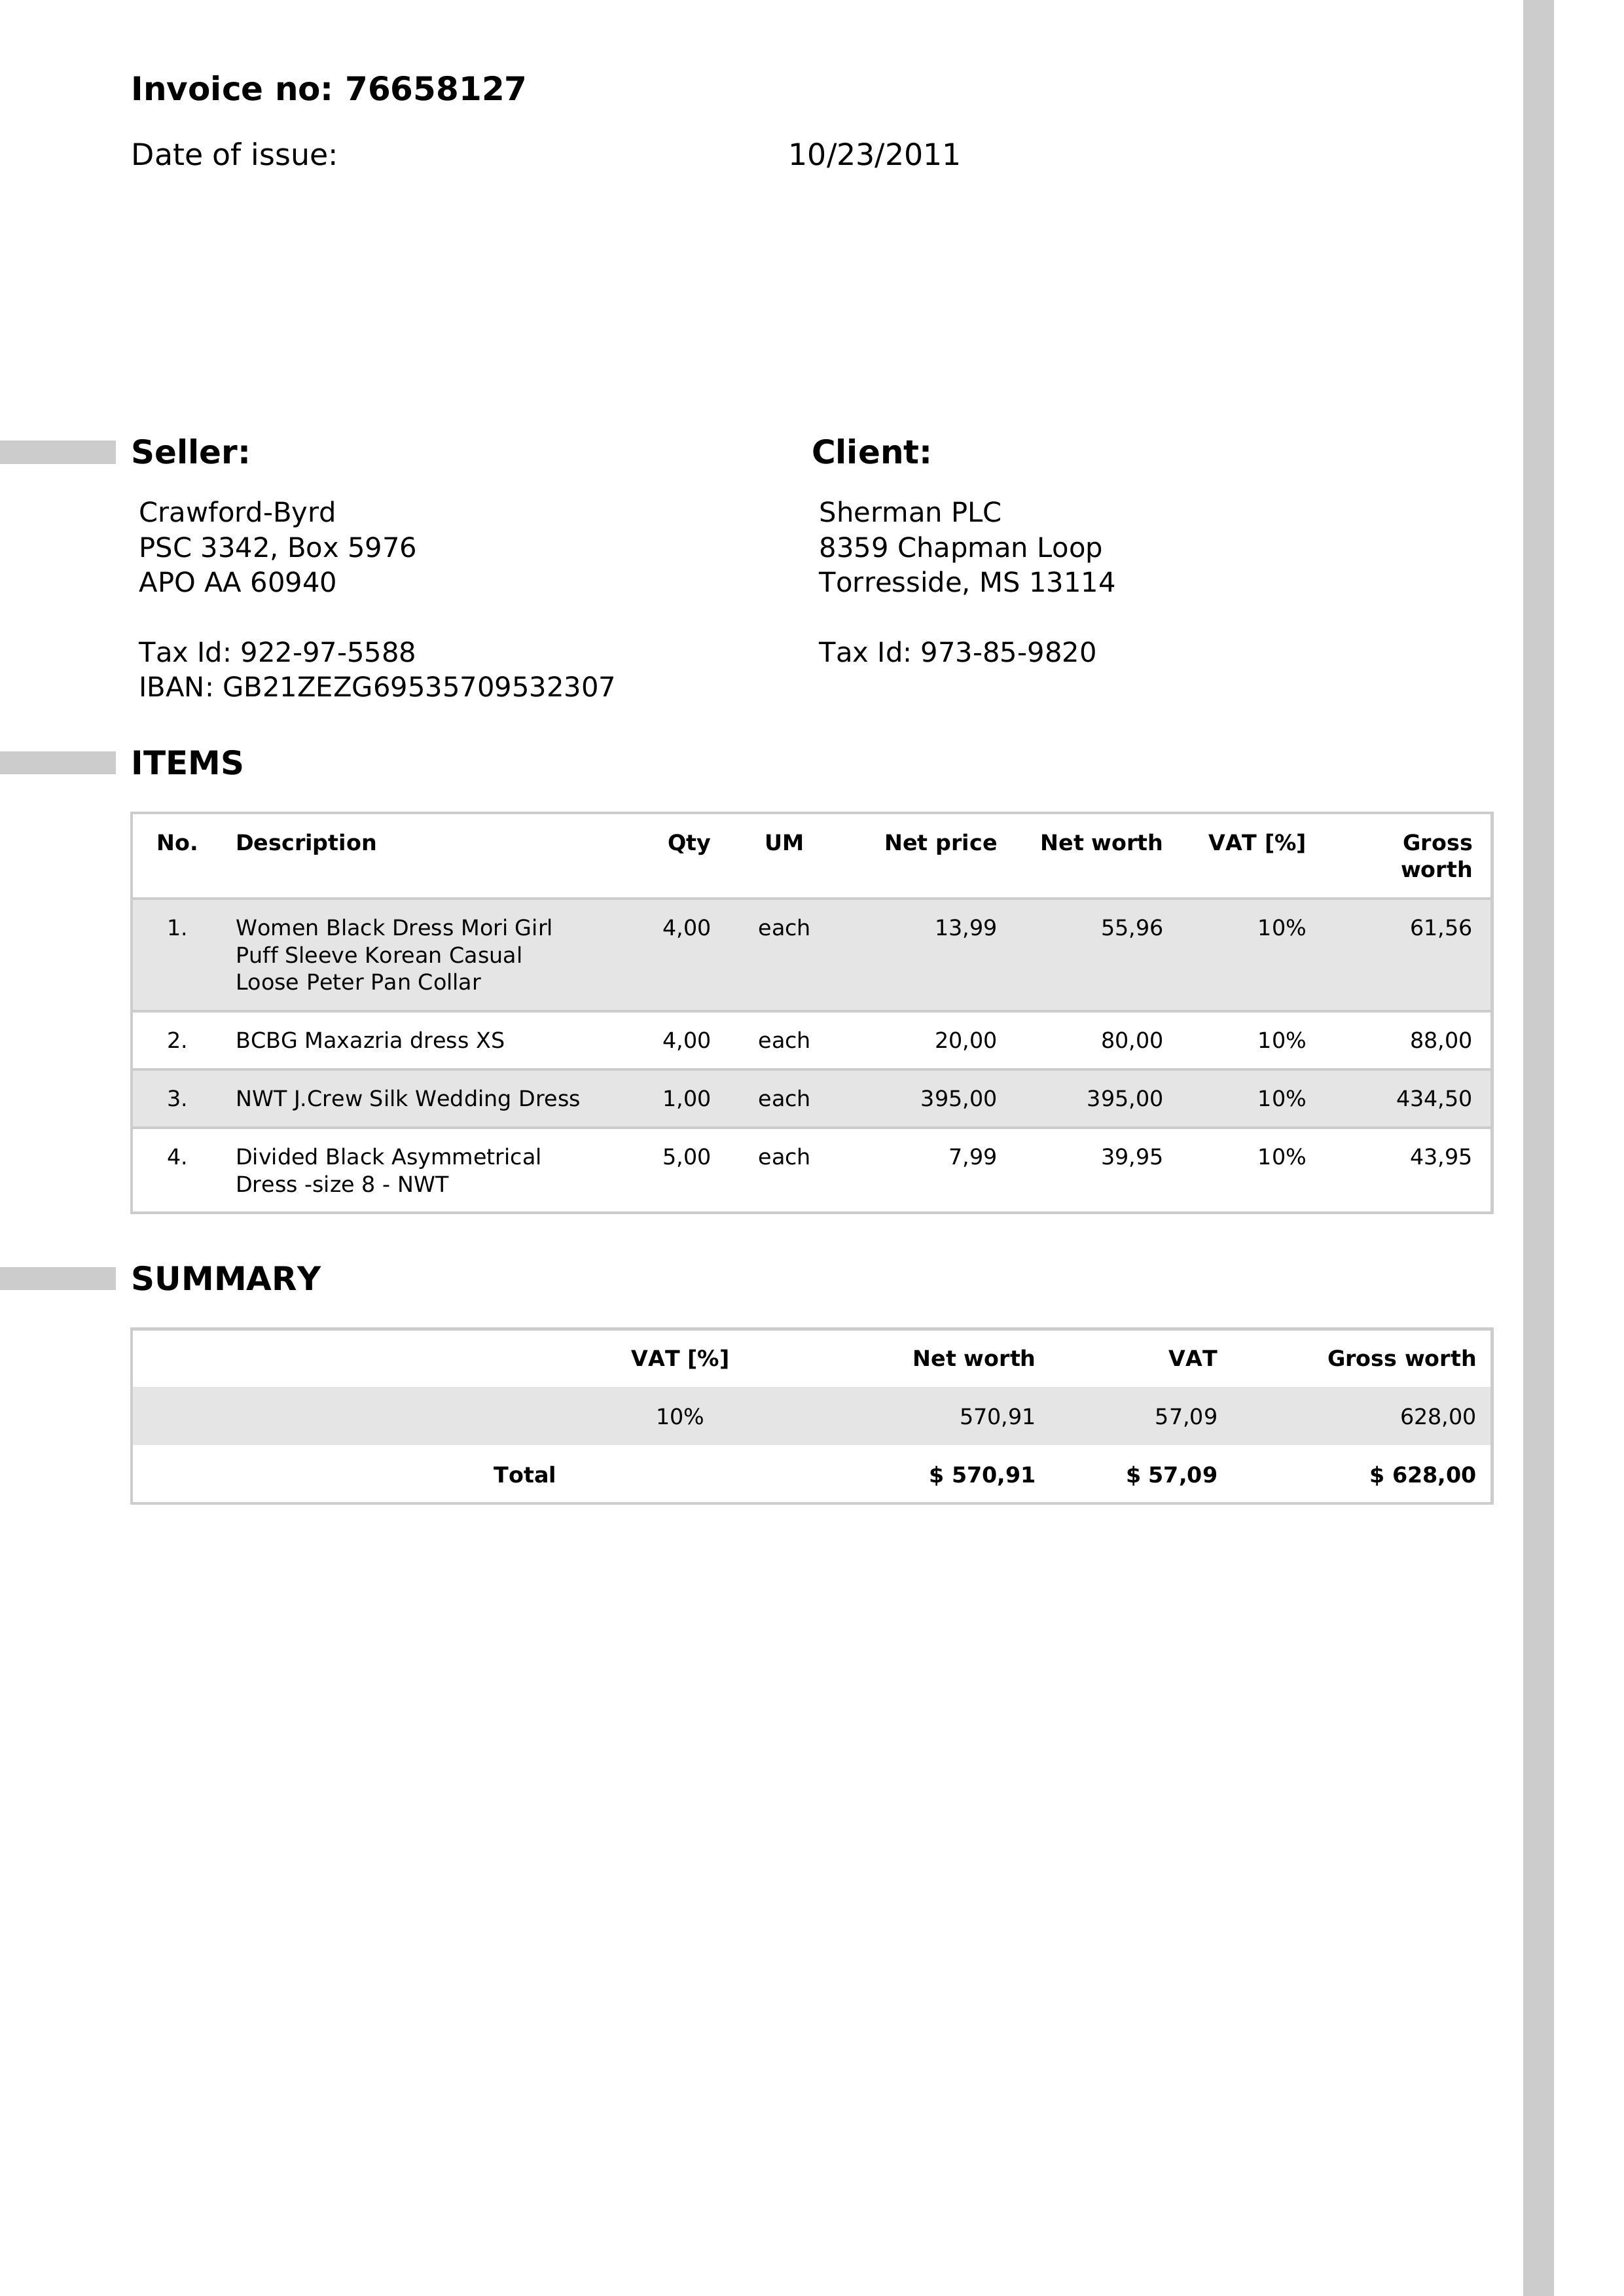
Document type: Invoice